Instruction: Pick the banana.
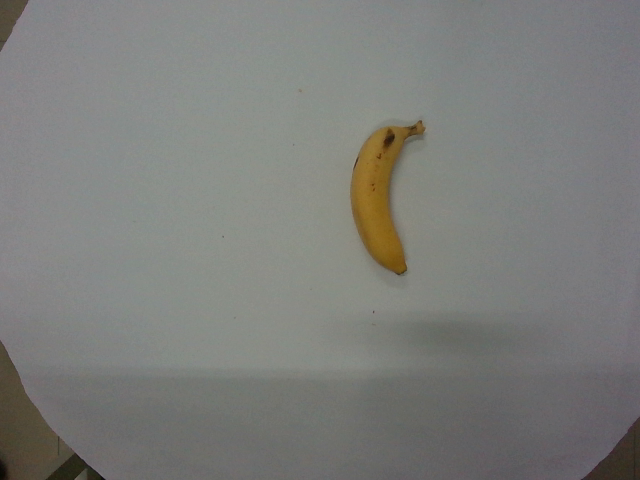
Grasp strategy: vertical